Question: What might the diagnosis be?
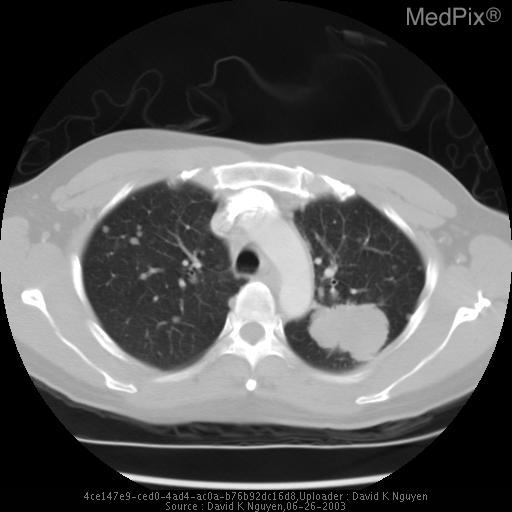
Answer: The possible diagnosis includes -Multiple myeloma
-Metastatic disease
-Langerhans cell histiocytosis
-Lymphoma, leukemia
-Trauma
-Infection.